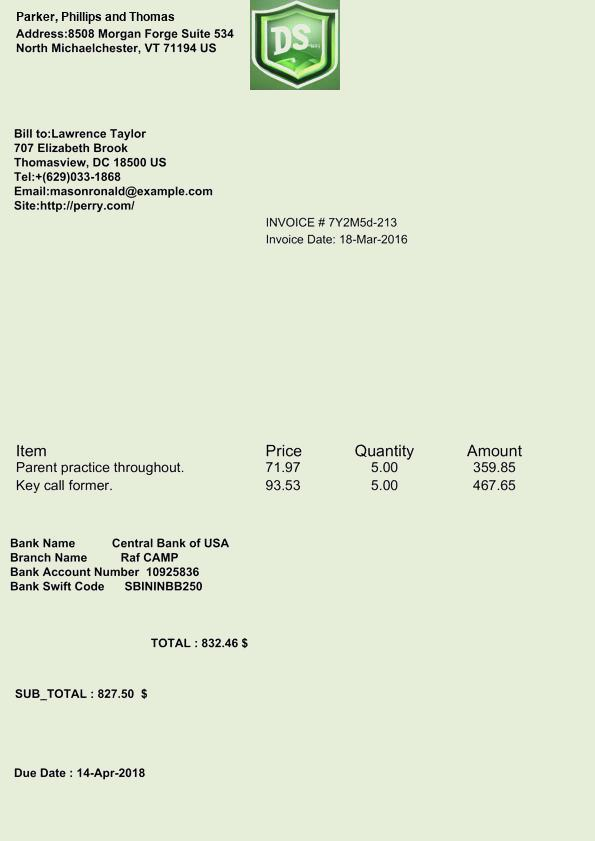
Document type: Invoice